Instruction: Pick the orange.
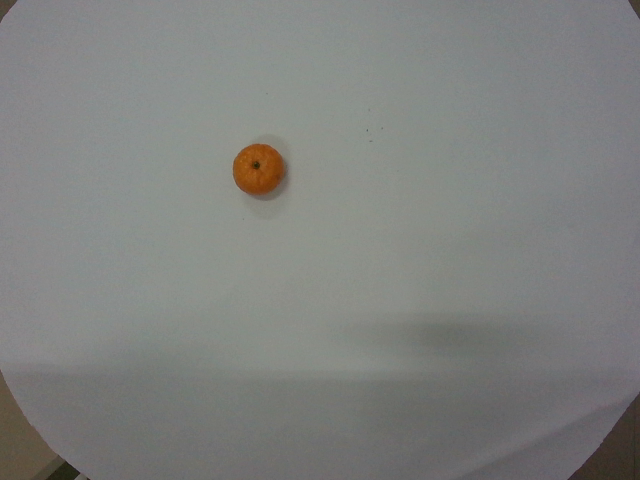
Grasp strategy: vertical